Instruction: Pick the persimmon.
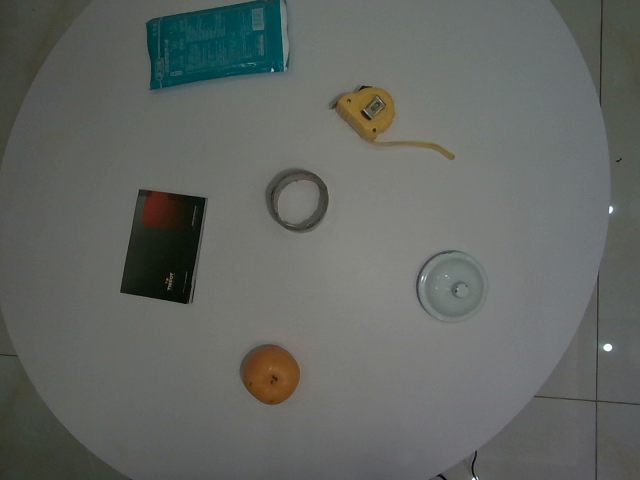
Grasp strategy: vertical